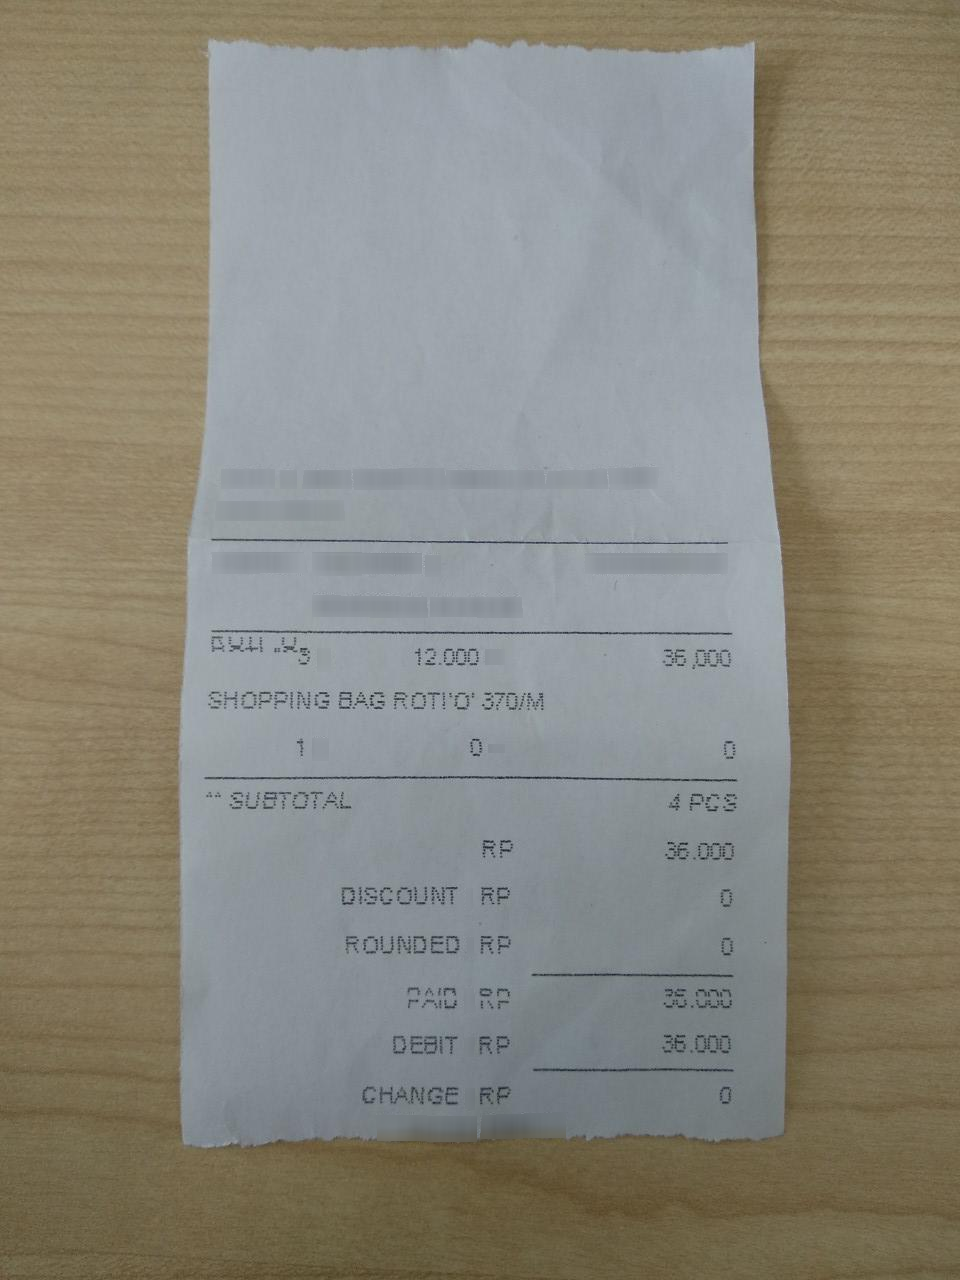
Number of items: 2
Subtotal: 36.000
Other charges: 0
Total: 36.000
OCR text regions:
text: RP
text: RP
text: RP
text: RP
text: RP
text: RP
text: 3
text: 12.000
text: 36.000
text: 1
text: 0
text: 0
text: SHOPPING
text: BAG
text: ROTI'O'
text: 370/M
text: ^^SUBTOTAL
text: 36.000
text: DISCOUNT
text: 0
text: ROUNDED
text: 0
text: PAID
text: 36.000
text: DEBIT
text: 36.000
text: CHANGE
text: 0
text: 4
text: PCS